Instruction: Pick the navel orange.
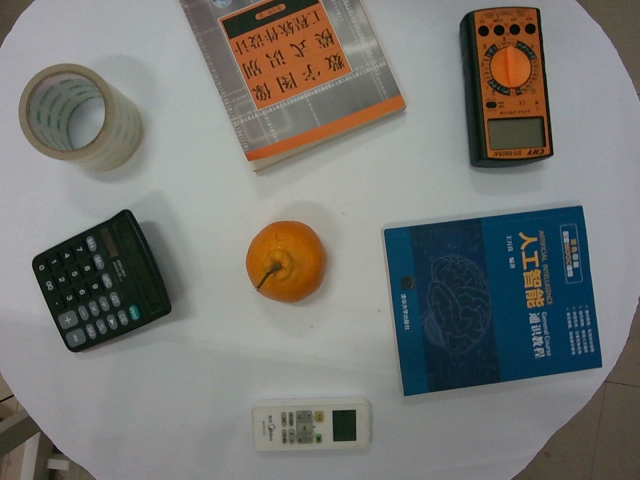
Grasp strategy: vertical